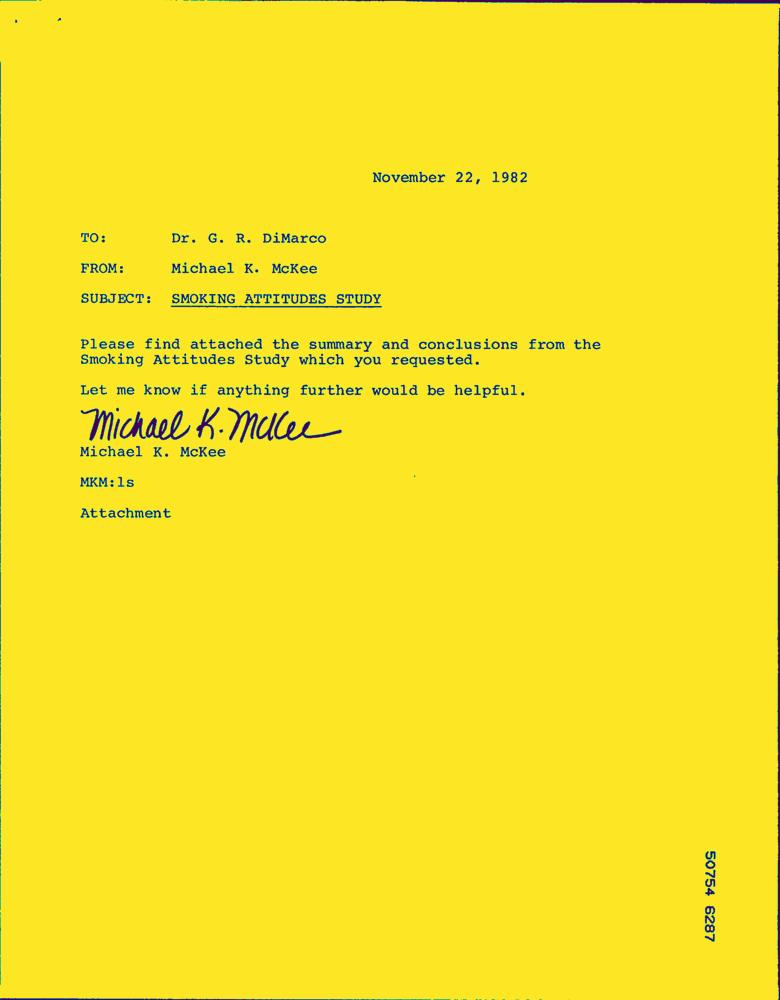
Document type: Letter-Doc